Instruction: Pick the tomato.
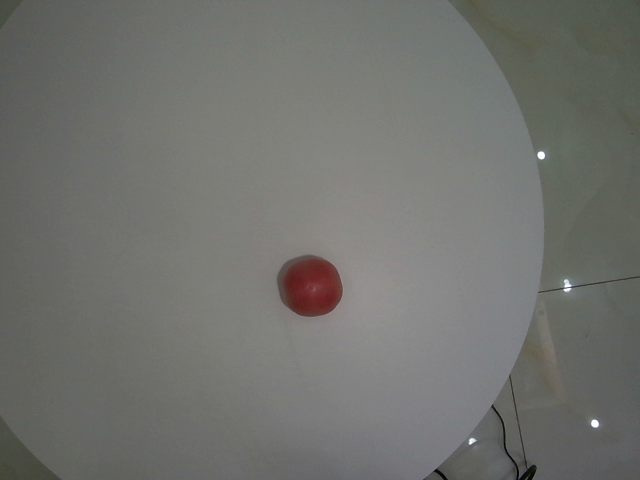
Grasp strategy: vertical